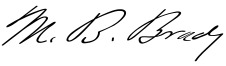
Signature of: mathew benjamin brady